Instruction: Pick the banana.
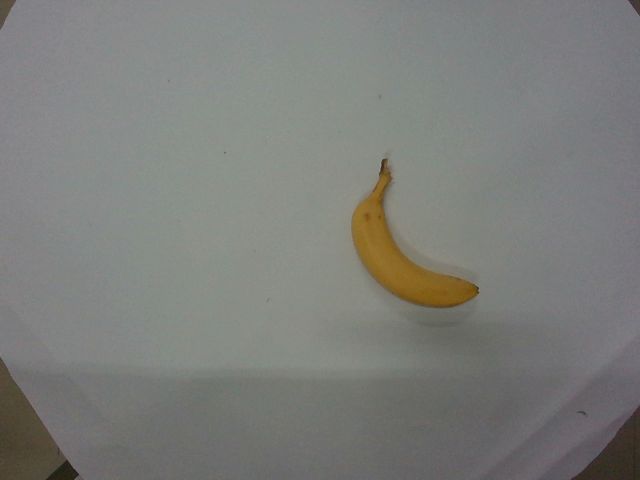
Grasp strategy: vertical